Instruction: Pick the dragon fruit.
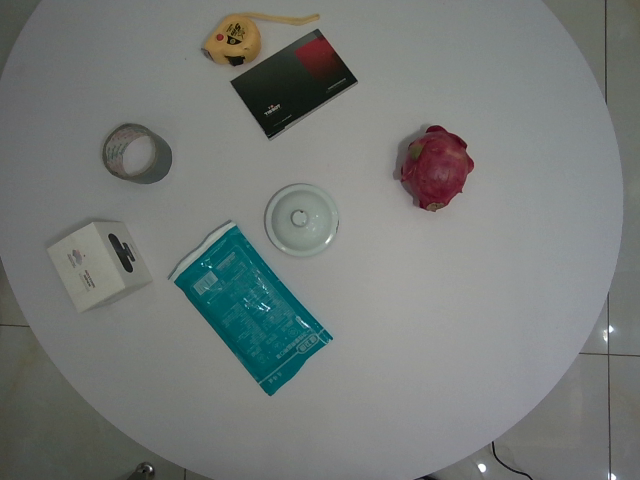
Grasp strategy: vertical